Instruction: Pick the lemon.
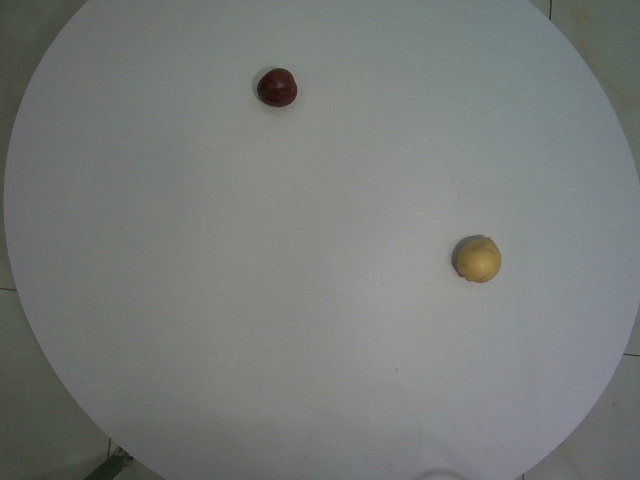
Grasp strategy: vertical